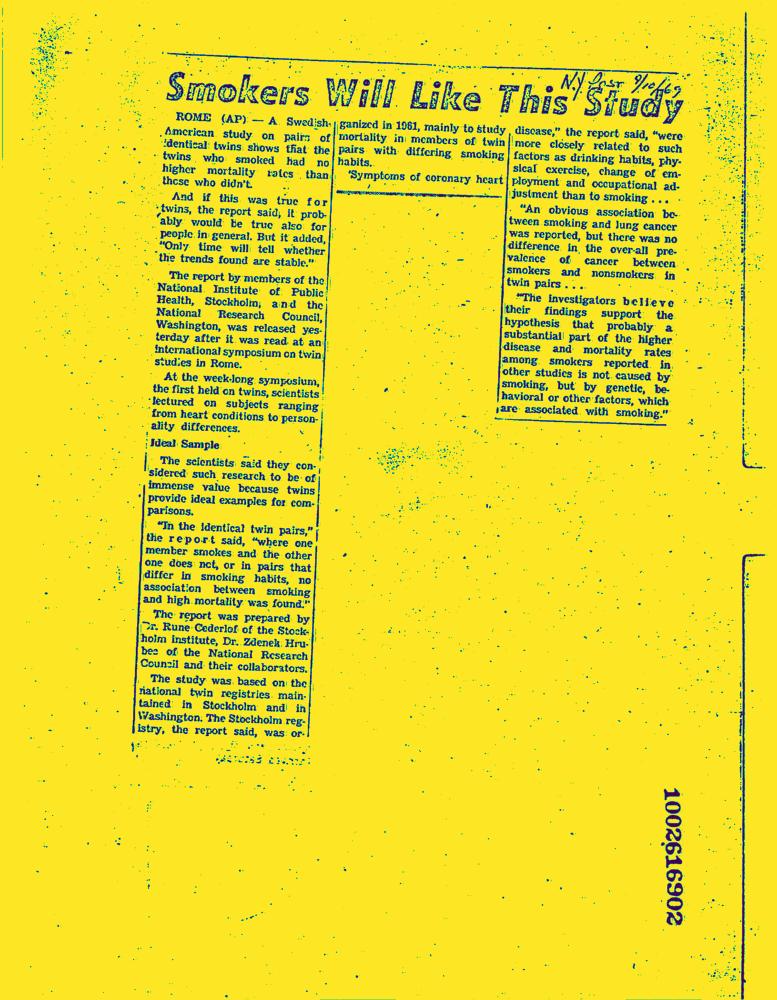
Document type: News-Article